Question: Talk about the condition:
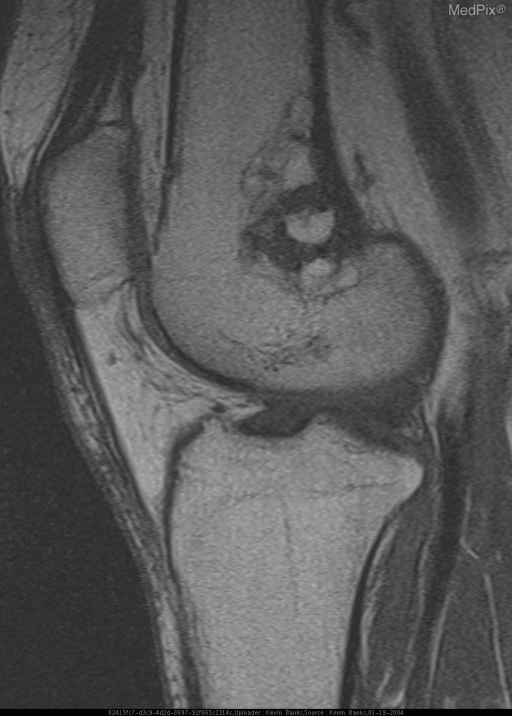
Answer: The disease is discussed as: Intraosseous lipomas is an uncommon benign bone lesion that accounts for approximately 0.1% of bone tumors. Common sites of occurrence include the femoral neck and calcaneus. They can also occur in the flat bones, the pelvis, and other locations.
Histopathologically, intraosseous lipomas are categorized into three types: stage 1, solid tumor composed of viable lipocytes; stage 2, transitional cases with partial fat necrosis and focal calcification intermixed with regions of viable lipocytes; and stage 3, advanced cases in which fat cells have died with variable degree of cyst formation, calcification, and reactive new bone formation. The progression from stage 1 to stage 3 is caused by ischemia and infarction within the lesion and is thought to be related to the rigid structure of bone opposing the lesion’s fat cell expansion and multiplication. These lesions may also cause resorption and expansion of bone, whereas bone infarcts do not cause expansion of the bone.
  The radiographic features of intraosseous lipomas are based upon the histologic stage of the lesion. The stage 1 lesions are lucent and represent viable fat with resorption of bony trabeculae. Stage 2 lesions have lucent areas, which consist of viable fat and radiodense areas that consist of fat necrosis and dystrophic calcification. Stage 2 lesions can be expansile. Stage 3 lesions reflect resorption of normal bone, but they are more radiodense than stage 1 or 2 lesions. The radiodensity is a result of calcification and extensive fat necrosis. Stage 3 lesions also have thick sclerotic borders, presumably related to involution of these lesions. Radiologically, the differential diagnosis of intraosseous lipomas includes fibrous dysplasia, aneurysmal bone cysts, simple bone cysts, bone infarcts, chondroid tumors, and liposclerosing myxofibrous tumors.
  On CT, stage 1 intraosseous lipomas exhibit resorption of bone trabeculae in the lesion and bone expansion. The area of lucency seen on the radiograph corresponds to fat attenuation visible on CT. Stage 2 lesions have areas of fat attenuation and patchy areas of increased density corresponding to calcification and fat necrosis. Stage 3 intraosseous lipomas are the most difficult to diagnose because of the reactive ossification, calcification, fat necrosis, and cyst formation caused by necrosis of the fat component. If the lesion has a peripheral rim of discernible fat, it will help to eliminate other conditions generally considered in the differential diagnosis. Lesions that exhibit resorption of trabecular bone and predominantly central calcification instead of peripheral calcification are more likely to be stage 3 intraosseous lipomas than bone infarcts; the latter are non-expansile lesions that have a peripheral serpentine thin rim of sclerosis and are not associated with trabecular resorption.
  MR imaging reveals viable fat in stage 1 intraosseous lipomas. The fat is isointense to subcutaneous fat on T1-weighted sequences and exhibits low signal intensity with fat suppression on T2-weighted images. A thin circumferential rim of low signal intensity on T1- and T2- weighted sequences is typically present demarcating the margin of the fatty lesion consistent with reactive sclerosis surrounding the lesion. In stage 2 lesions, one can again identify fat and the circumferential rim of decreased signal on T1- and T2-weighted images. Low-signal-intensity areas within the central portion of the lesion on T1- and T2-weighted images are consistent with calcifications.  Stage 3 lesions show a thin peripheral rim of fat, which can be identified on MR imaging. They also have central calcification and a thick rim of surrounding sclerosis, which have low signal intensity on T1- and T2-weighted sequences. Areas of fat necrosis have a variable signal on T1-weighted and increased signal on T2-weighted images.